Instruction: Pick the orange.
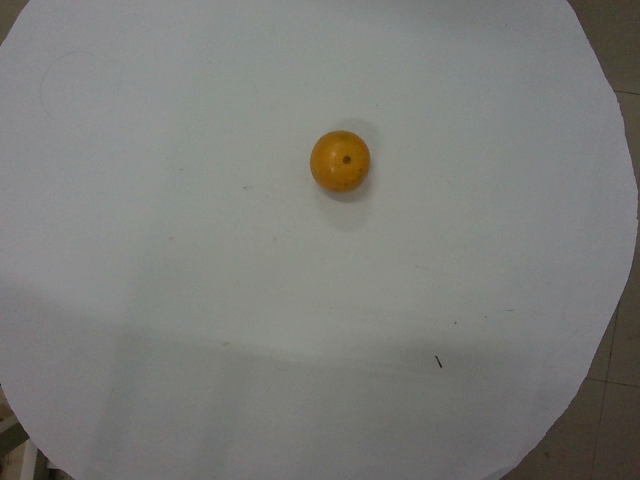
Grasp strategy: vertical